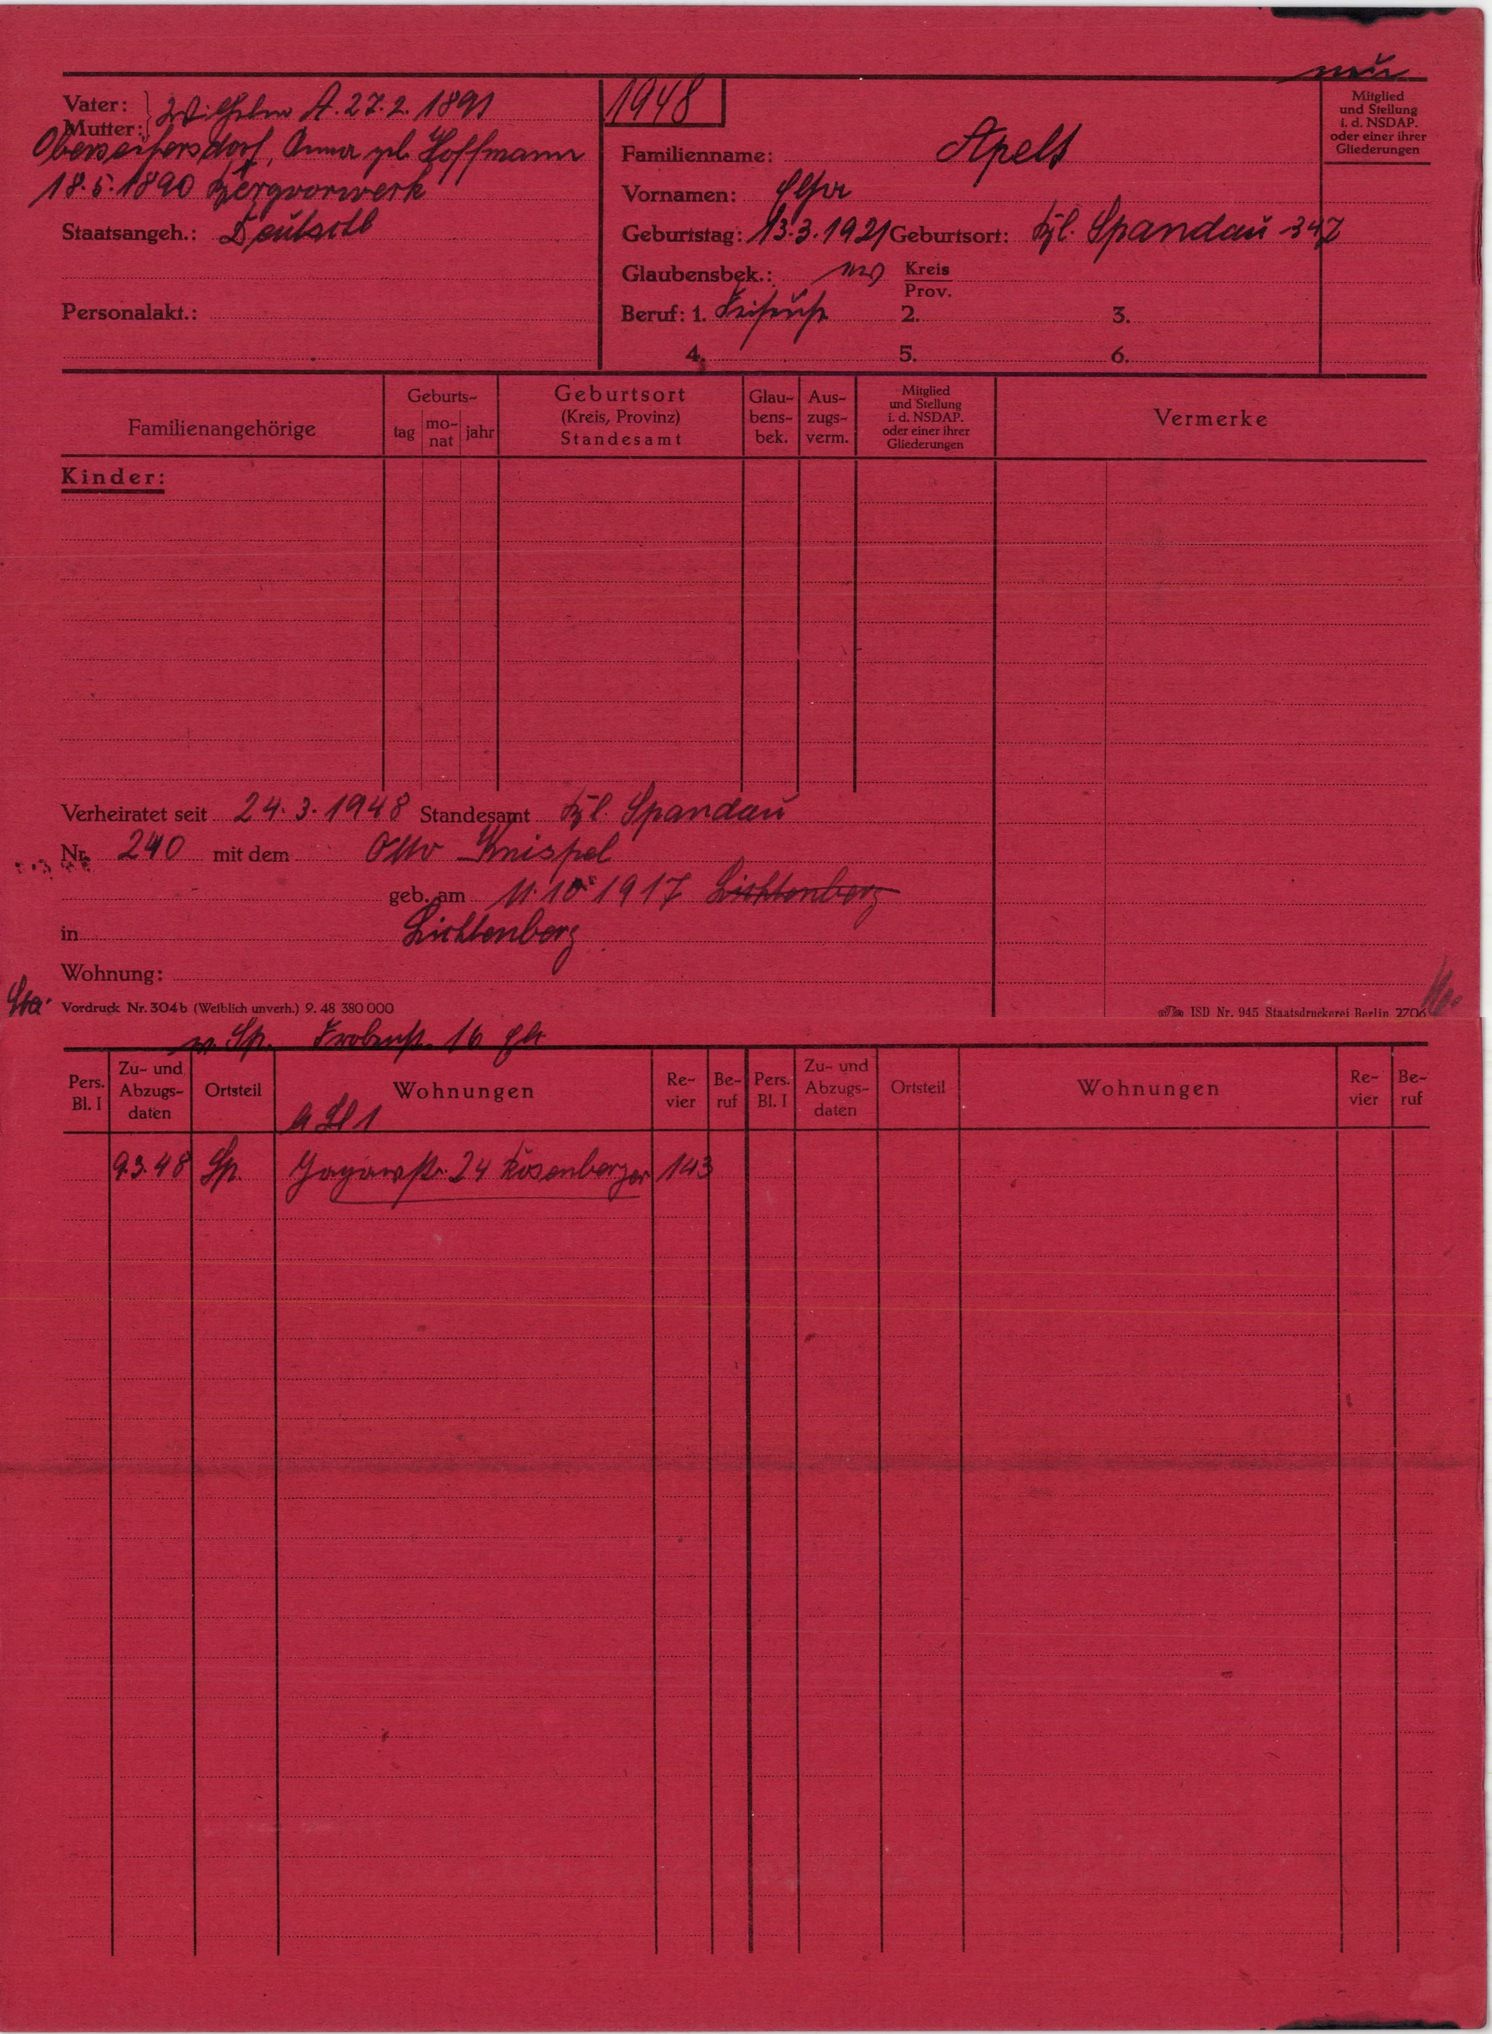
Apelt